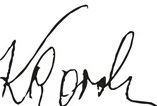
Signature of: kazimierz górski